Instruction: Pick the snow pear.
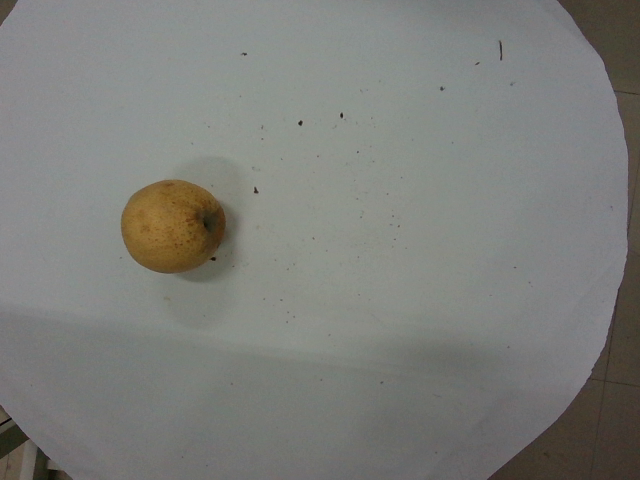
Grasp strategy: vertical